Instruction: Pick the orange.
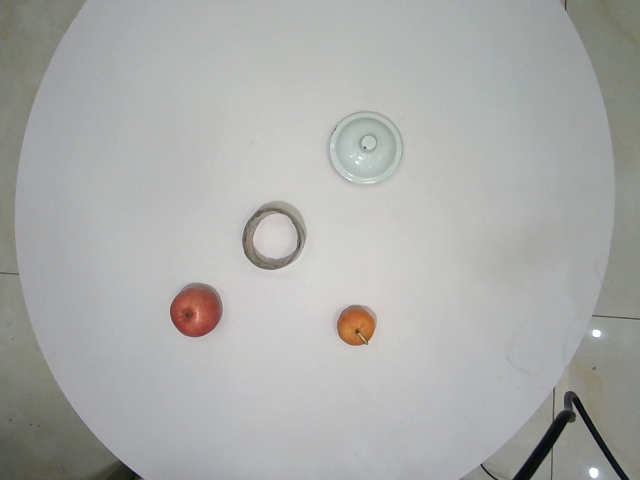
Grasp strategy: vertical